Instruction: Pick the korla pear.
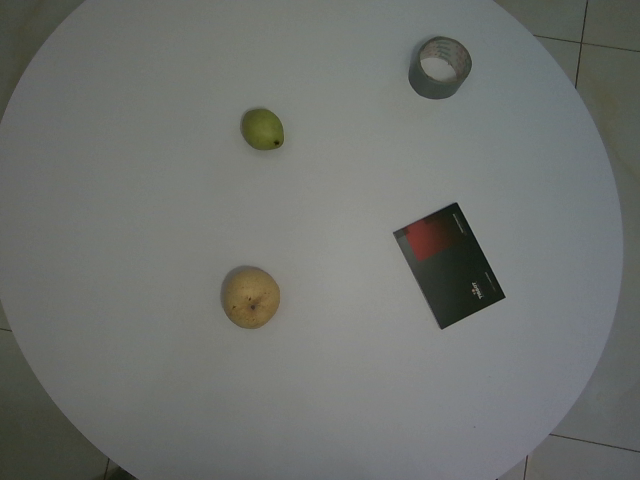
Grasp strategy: vertical